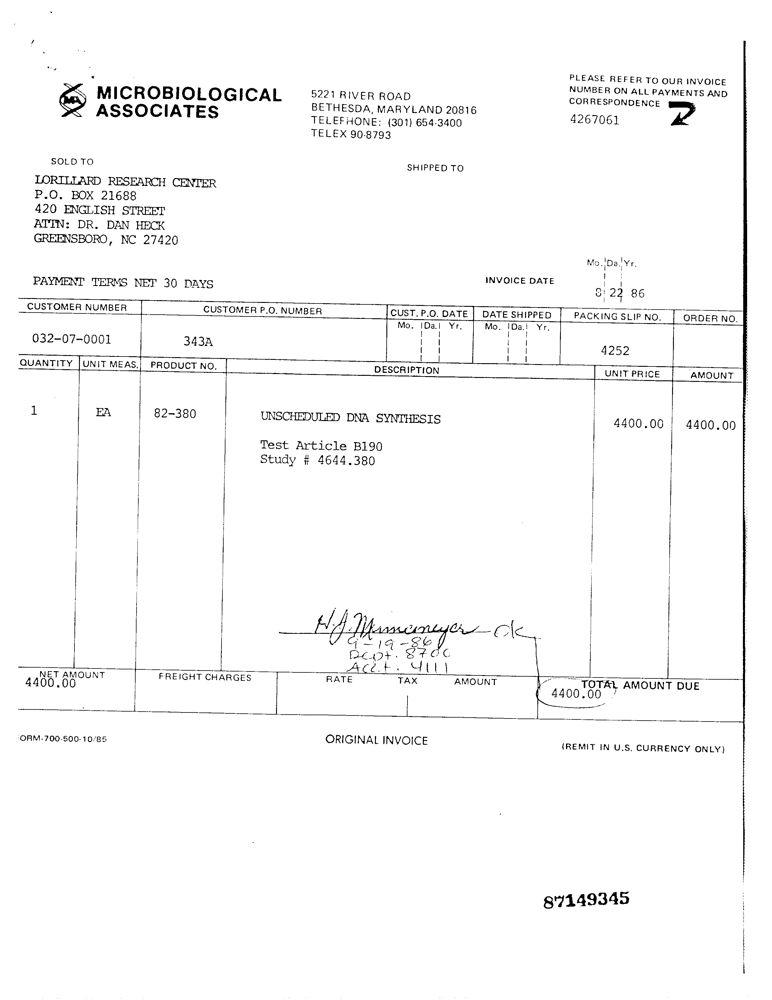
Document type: Invoice